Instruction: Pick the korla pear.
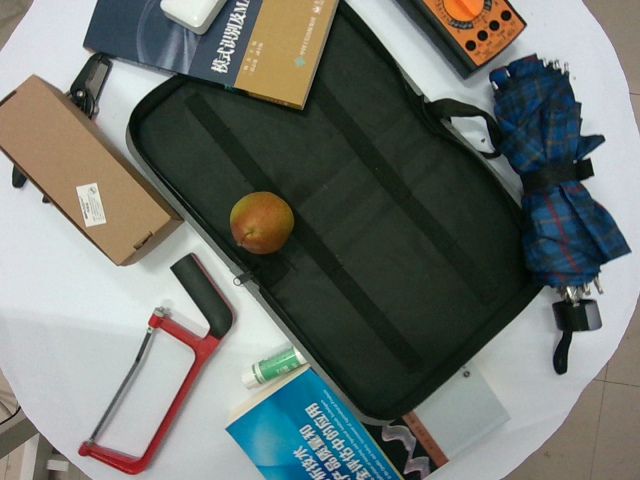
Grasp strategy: vertical